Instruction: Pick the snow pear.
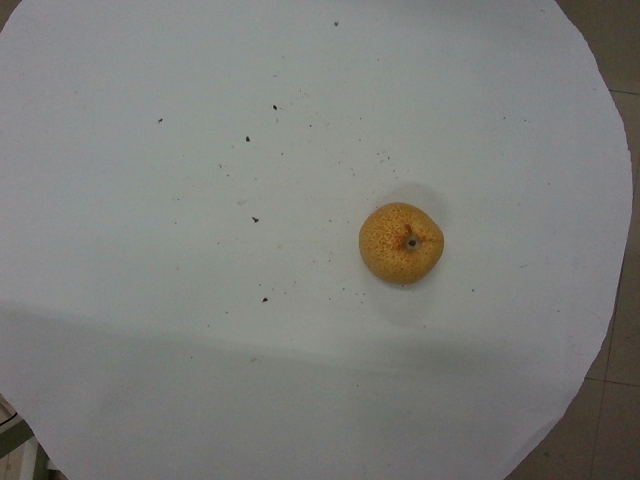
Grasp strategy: vertical